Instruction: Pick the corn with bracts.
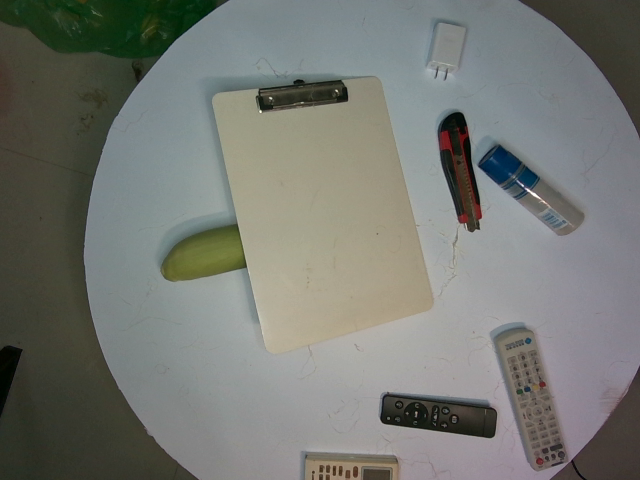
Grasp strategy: vertical